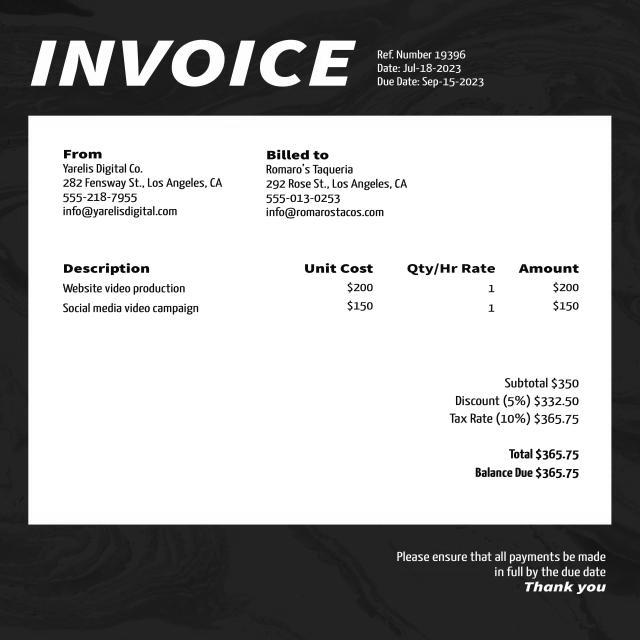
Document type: Invoice